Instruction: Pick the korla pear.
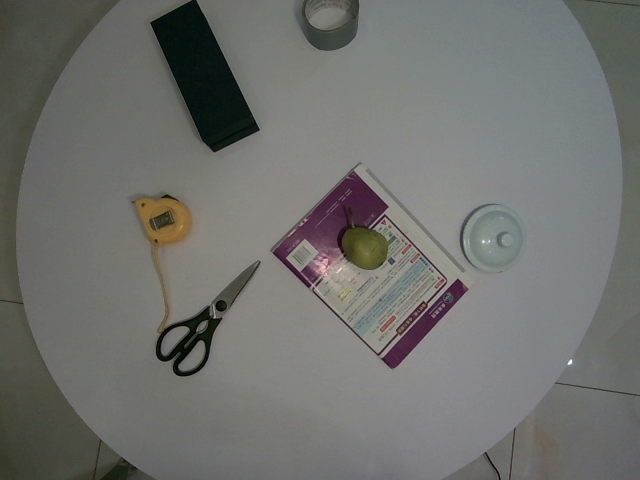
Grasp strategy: vertical